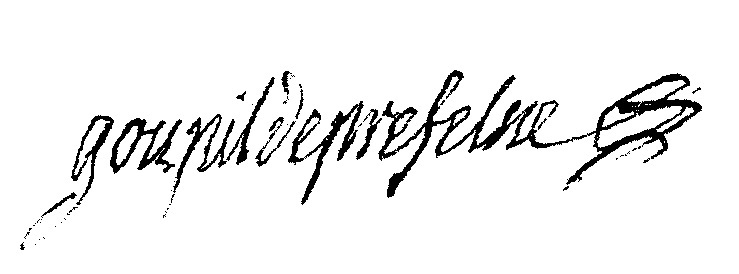
Signature of: guillaume françois charles goupil de préfelne